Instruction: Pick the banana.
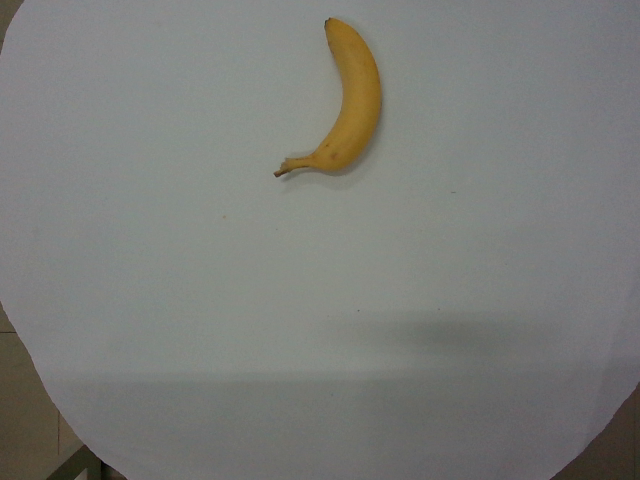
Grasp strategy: vertical